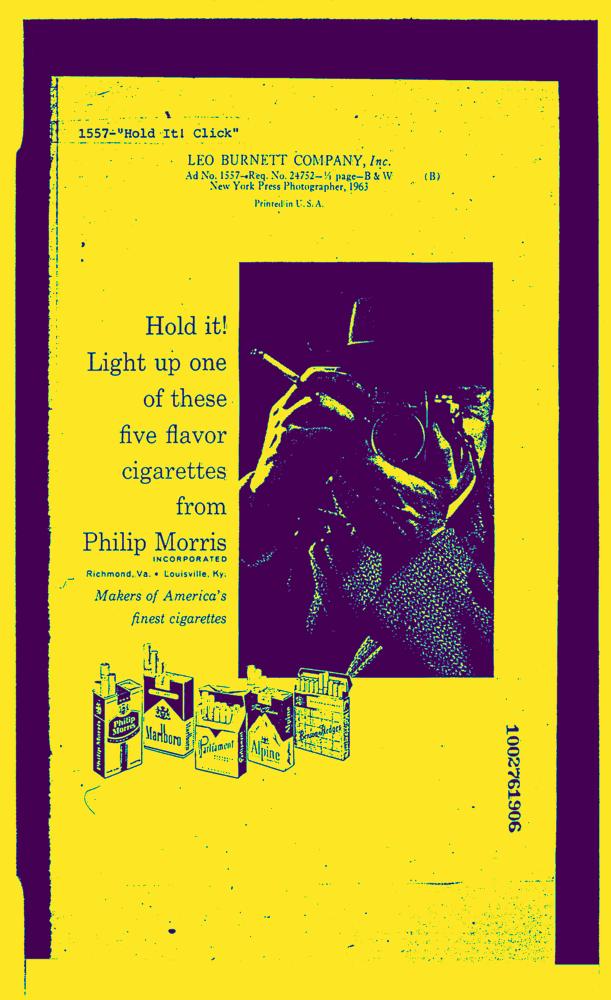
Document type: AD